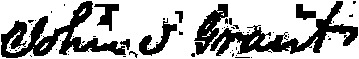
Signature of: john t grant